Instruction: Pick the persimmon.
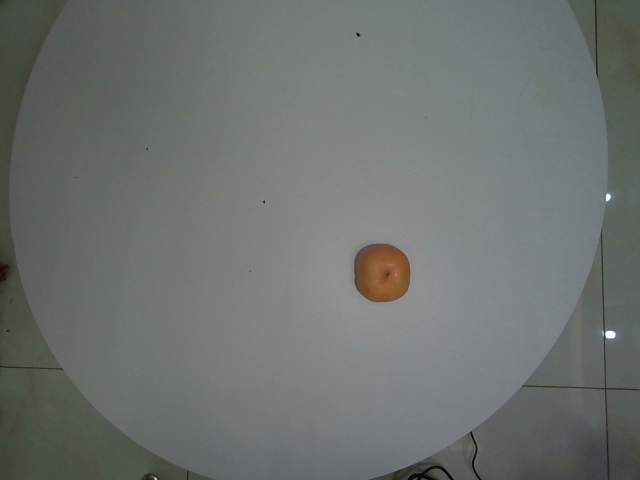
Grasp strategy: vertical